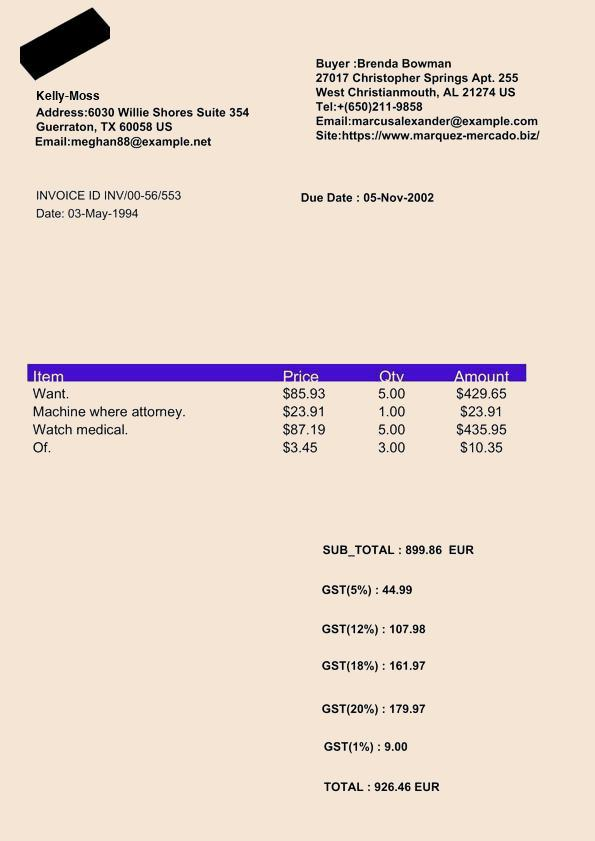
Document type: Invoice